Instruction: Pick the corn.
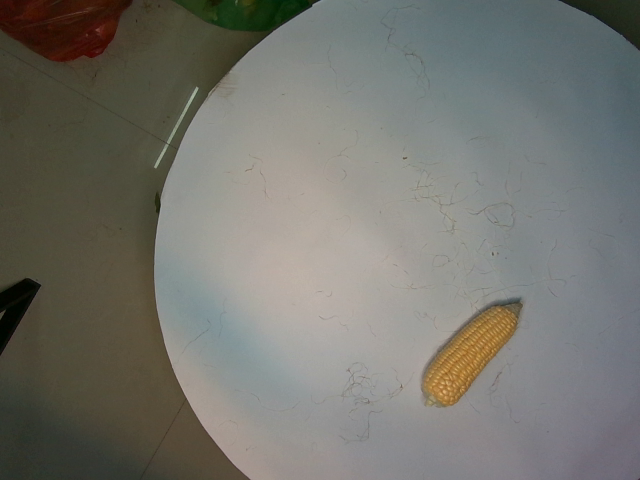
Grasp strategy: vertical